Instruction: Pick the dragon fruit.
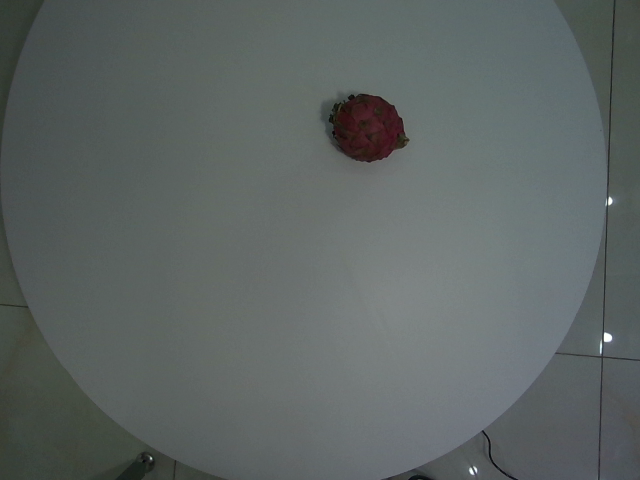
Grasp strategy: vertical